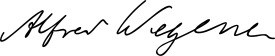
Signature of: alfred wegener